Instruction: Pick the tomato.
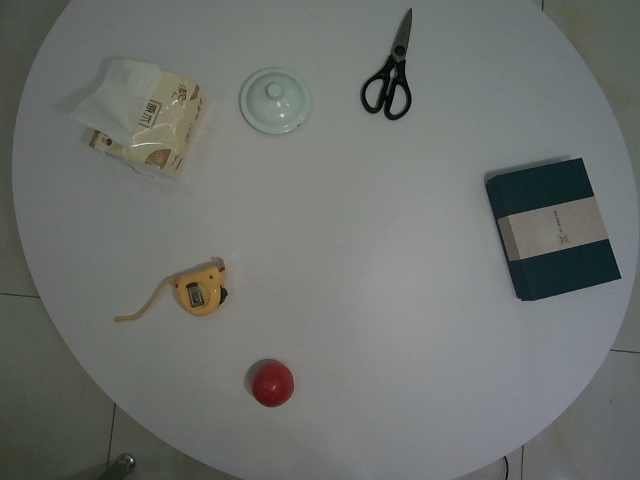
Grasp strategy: vertical